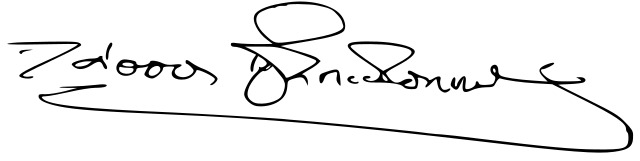
Signature of: tassos papadopoulos